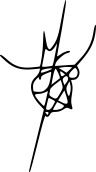
Signature of: matthew greywolf